Question: What is the suspected problem?
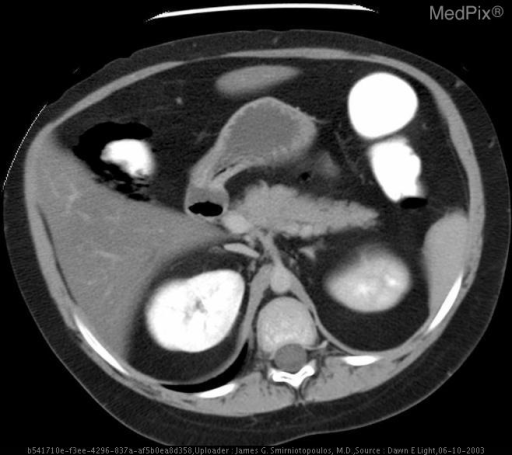
Answer: The findings suggest Plain films of the extremities demonstrate diffuse calcinosis compatible with established diagnosis of juvenile dermatomyositis.

CT scan performed to evaluate abdominal pain shows extensive pneumatosis of the right colon at the hepatic flexure.  Free abdomenal air is noted.

Assymetric perfusion of the kidneys was incidentally discovered and confirmed with repeat delayed scanning of the abdomen done to look for free abdominal air.. NOTE: Patient was scanned prone.

Pneumotosis of the ascending colon is likely related to vasculopathy as is the assymetric renal perfusion.. The patient might have a history of Steroid dependent child with systemic weakness and established diagnosis presents with  abdominal pain.  Later clinicians supplied additional history of hematuria..